Question: What do the imaging results show?
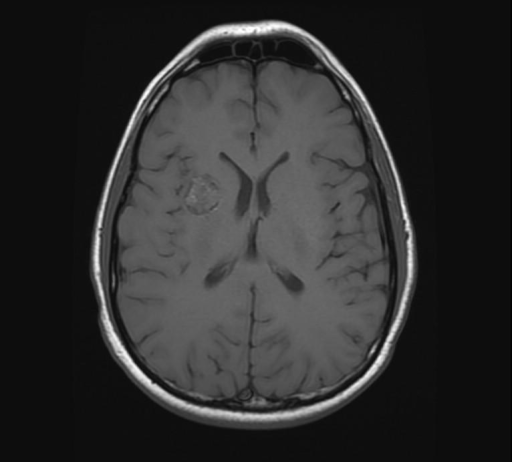
Answer: The imaging shows •  Heterogeneous signal lesion - mixed iso and hyperintense on T1WI
•  Hyperintense on T2WI - in the region of the right lenticular nucleus, anterior limb of the right internal capsule, and external capsule
•  Hypointense rim on T1WI that “blooms” on T2WI
•  No mass effect
•  Minimal enhancement seen post-gadolinium A mixed heterogeneous signal lesion that is mixed iso and hyperintense signal on T1WI is seen in the region of the right putamen, anterior limb of the right internal capsule, and external capsule.  A surrounding hypointense rim is seen on T1WI..